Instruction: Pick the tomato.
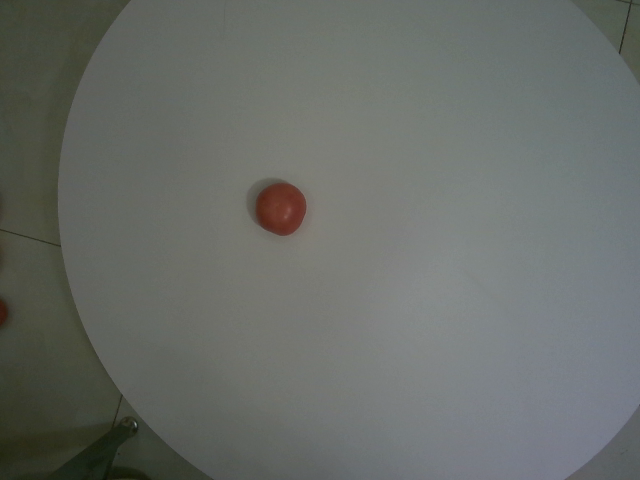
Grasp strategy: vertical